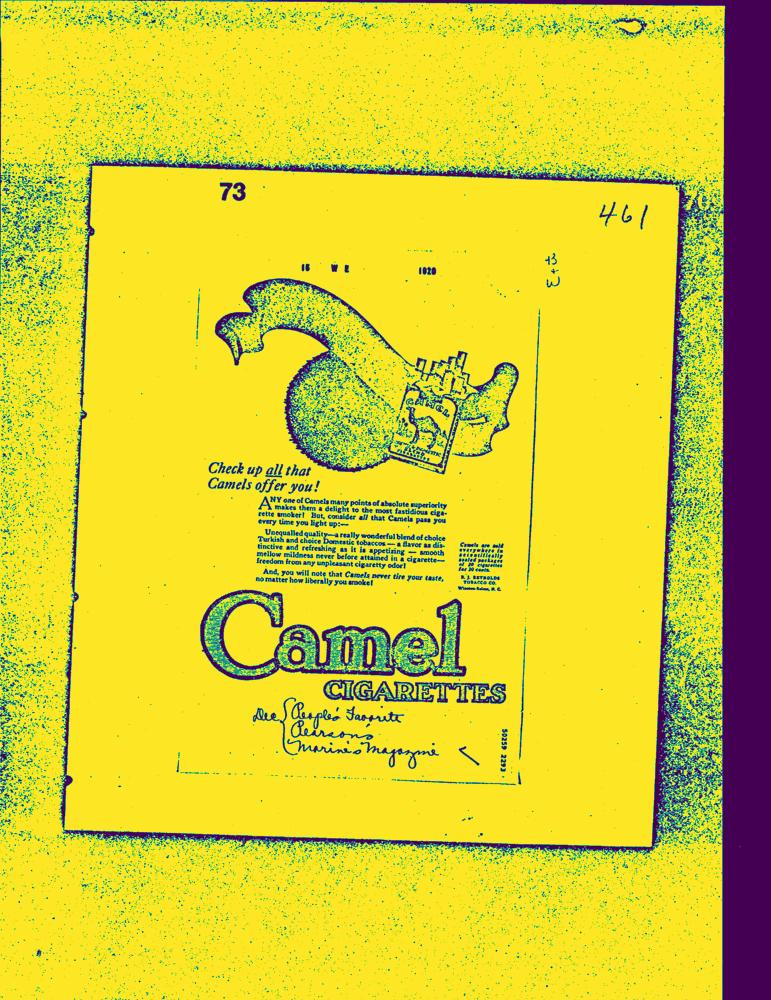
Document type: AD